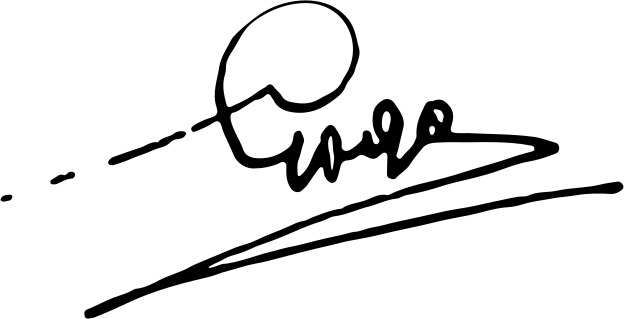
Signature of: lefter goga